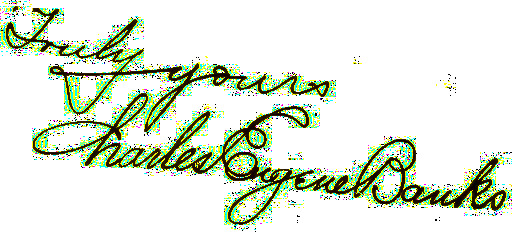
Signature of: charles eugene banks